Question: Describe the condition in detail:
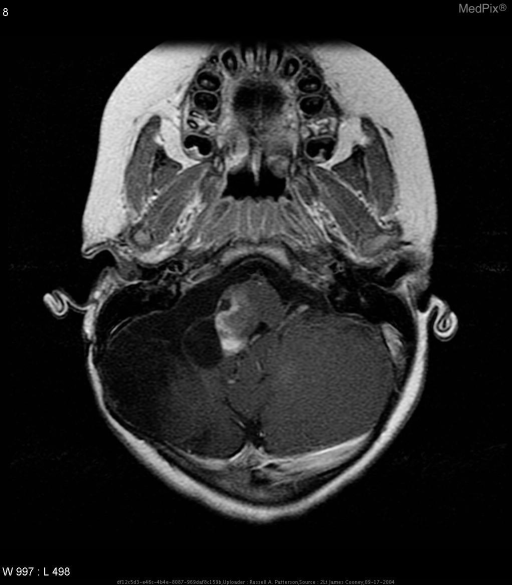
Answer: The disease is discussed as: Tumors of the posterior fossa are the most common brain tumor in children between 2 and 15 yrs.  They often present with symptoms of hydrocephalus (e.g. headache, vomiting and vertigo), cranial nerve or cerebellar symptoms (e.g. ataxia).  Obstruction of the fourth ventricle leading to hydrocephalus is not uncommon.

Cerebellar signs may be unilateral or axial depending on involvement of the vermis or a single hemisphere.  Astrocytomas and medulloblastomas are the most common posterior fossa tumors in children and present with similar frequency.  Ependymomas and hemangioblastomas (adults) are also commonly seen in the posterior fossa.

Astrocytomas are the most common intraaxial neoplasms. Pilocytic astrocytomas are, by definition, low-grade (WHO grade I) tumors.  They are well circumscribed lesions and may be cystic, solid or both.  The cystic form is seen in greater than 75% of lesions and has a classic appearance of a mural nodule in a cyst.

With MRI, the mural tumor nodule appears iso- or hypointense on T1-weighted images and iso- to hyperintense on T2-weight images.  The cyst wall does not consist of tumor cells and thus will not enhance on CT or MRI.  Complete resection is often curative, however solid tumors may not be as amenable to resection if the fourth ventricle is involved.